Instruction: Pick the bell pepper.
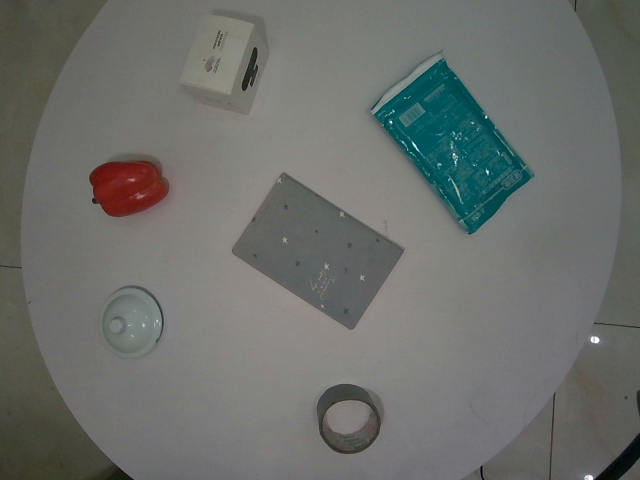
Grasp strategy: vertical